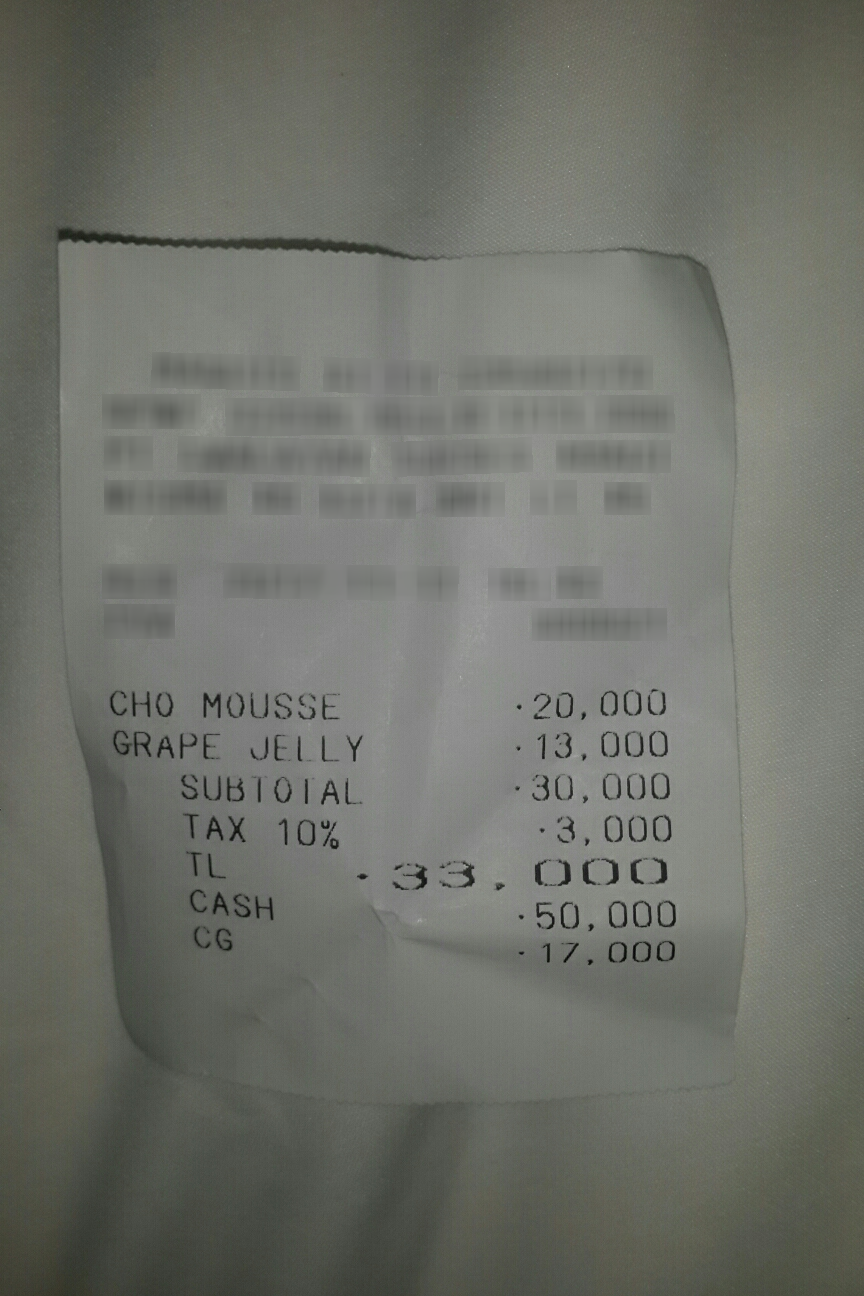
Receipt information:
subtotal: 30,000
tax: 3,000
total: 33,000
line_items: item_name: CHO MOUSSE
item_value: 20,000
item_quantity: 1
item_name: GRAPE JELLY
item_value: 13,000
item_quantity: 1